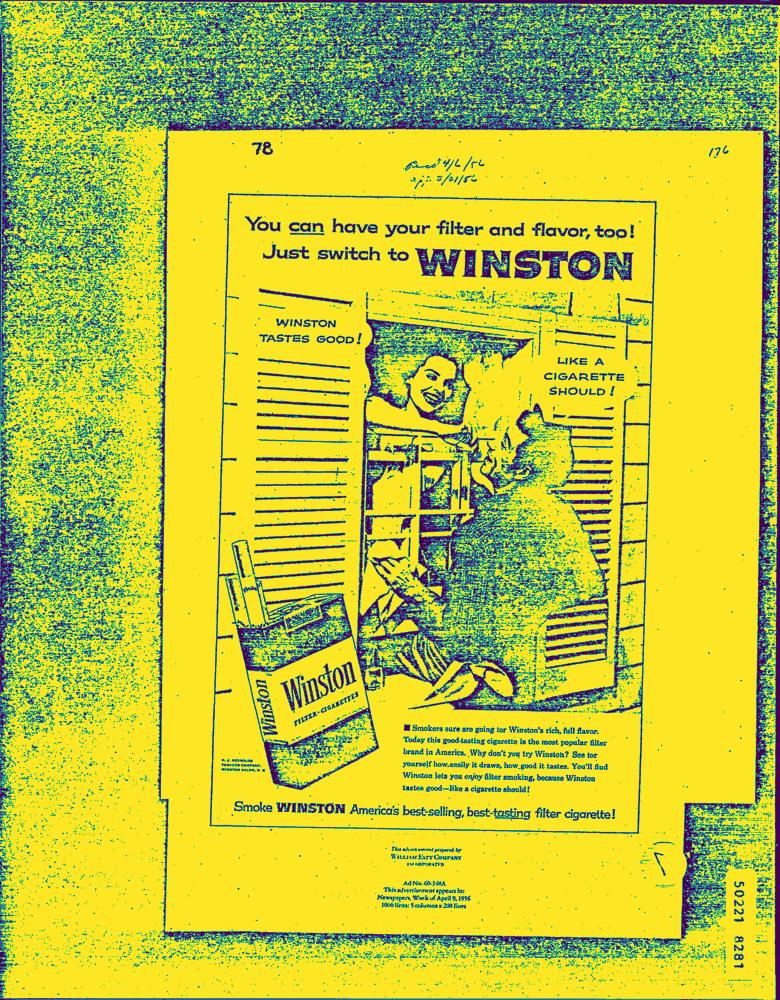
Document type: AD